Question: What are the imaging findings?
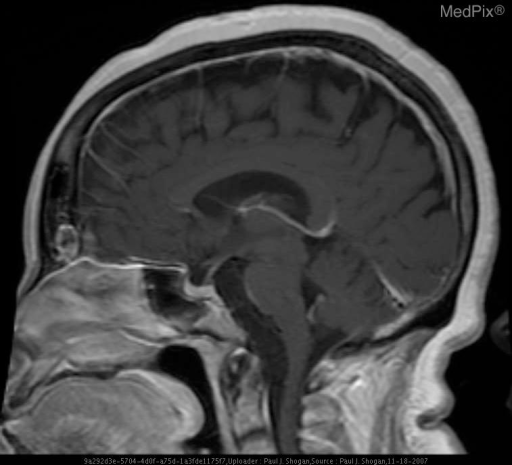
Answer: The imaging shows Noncontrast CT:  The patient is status post right suboccipital craniotomy.  There is a subtle area of hypoattenuation off-midline to the right, anterior and lateral to the pons.

Contrast enhanced CT demonstrates a subtle area of nonenhancing hypoattenuation off-midline to the right, anterior and lateral to the medulla.

MRI:

Sagittal T1-weighted FLAIR demonstrates expansion of the prepontine cistern, and enlargement of the CSF space anterior to the proximal cervical spinal cord and medulla, with displacement of the medulla posteriorly.  This space contains an extra-axial mass, demonstrating heterogeneous signal intensity.

Coronal T2-weighted FLAIR demonstrates heterogeneous signal intensity in the prepontine cistern.

Axial T1 weighted images demonstrates the prepontine cistern extra-axial mass that is near CSF signal intensity with enlargement of the pre-medullary cistern.

Axial T2 weighted images demonstrates the lamellated mass, which is heterogenous in signal intensity posterior to the hypophsial fossa and anterior to the basilar artery.

Axial T1-weighted image with gadolinium demonstrates no significant enhancement of the extra-axial mass.

Axial Diffusion Weighted image demonstrate restricted diffusion.

Sagittal 3D FIESTA demonstrates low signal in the prepontine cistern, and enlargement of the CSF space anterior to the proximal cervical spinal cord and medulla.

Axial 3D FIESTA image demonstrates low signal intensity in the prepontine cistern, medial to cranial nerve V, and adjacent to the right cranial nerve VII and VIII complex. Sagittal T1-weighted image after gadolinium administration demonstrates the extra-axial mass, with mass effect, and no significant enhancement..